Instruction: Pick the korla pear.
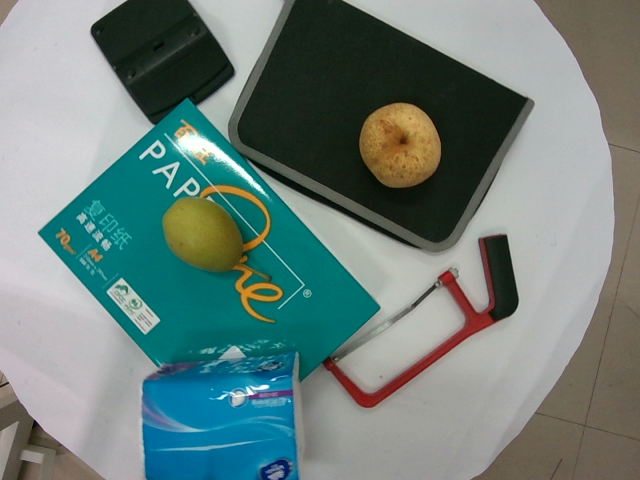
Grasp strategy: vertical